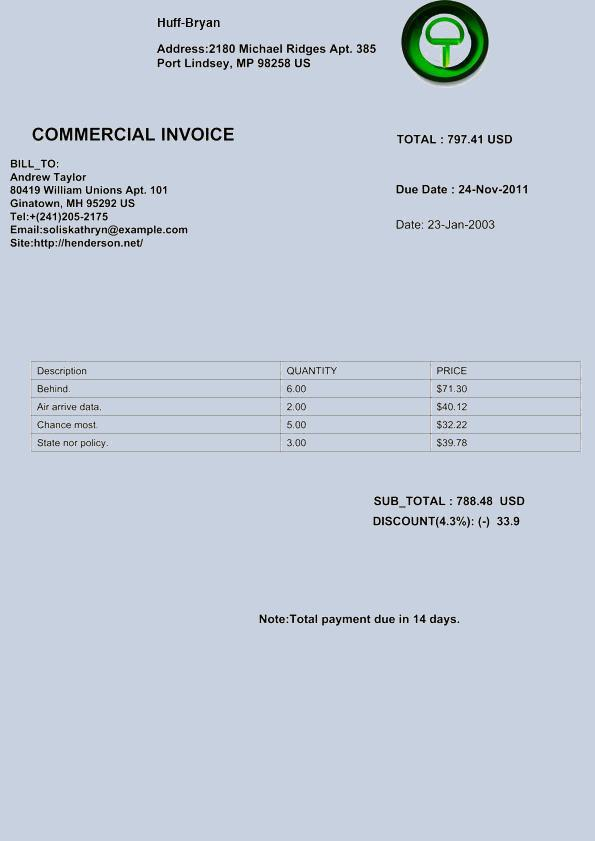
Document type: Invoice